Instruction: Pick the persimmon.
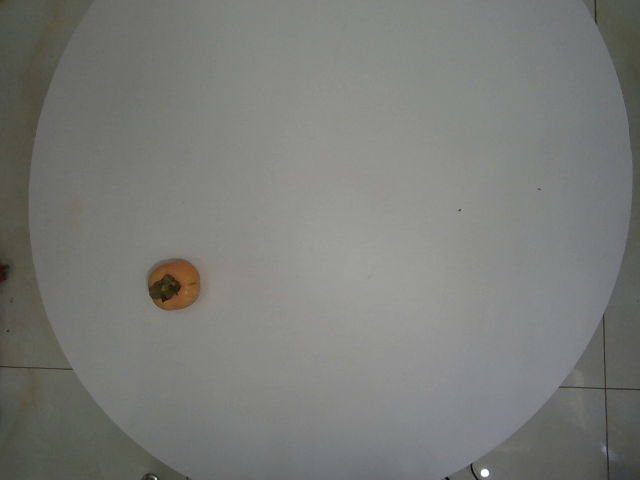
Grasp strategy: vertical